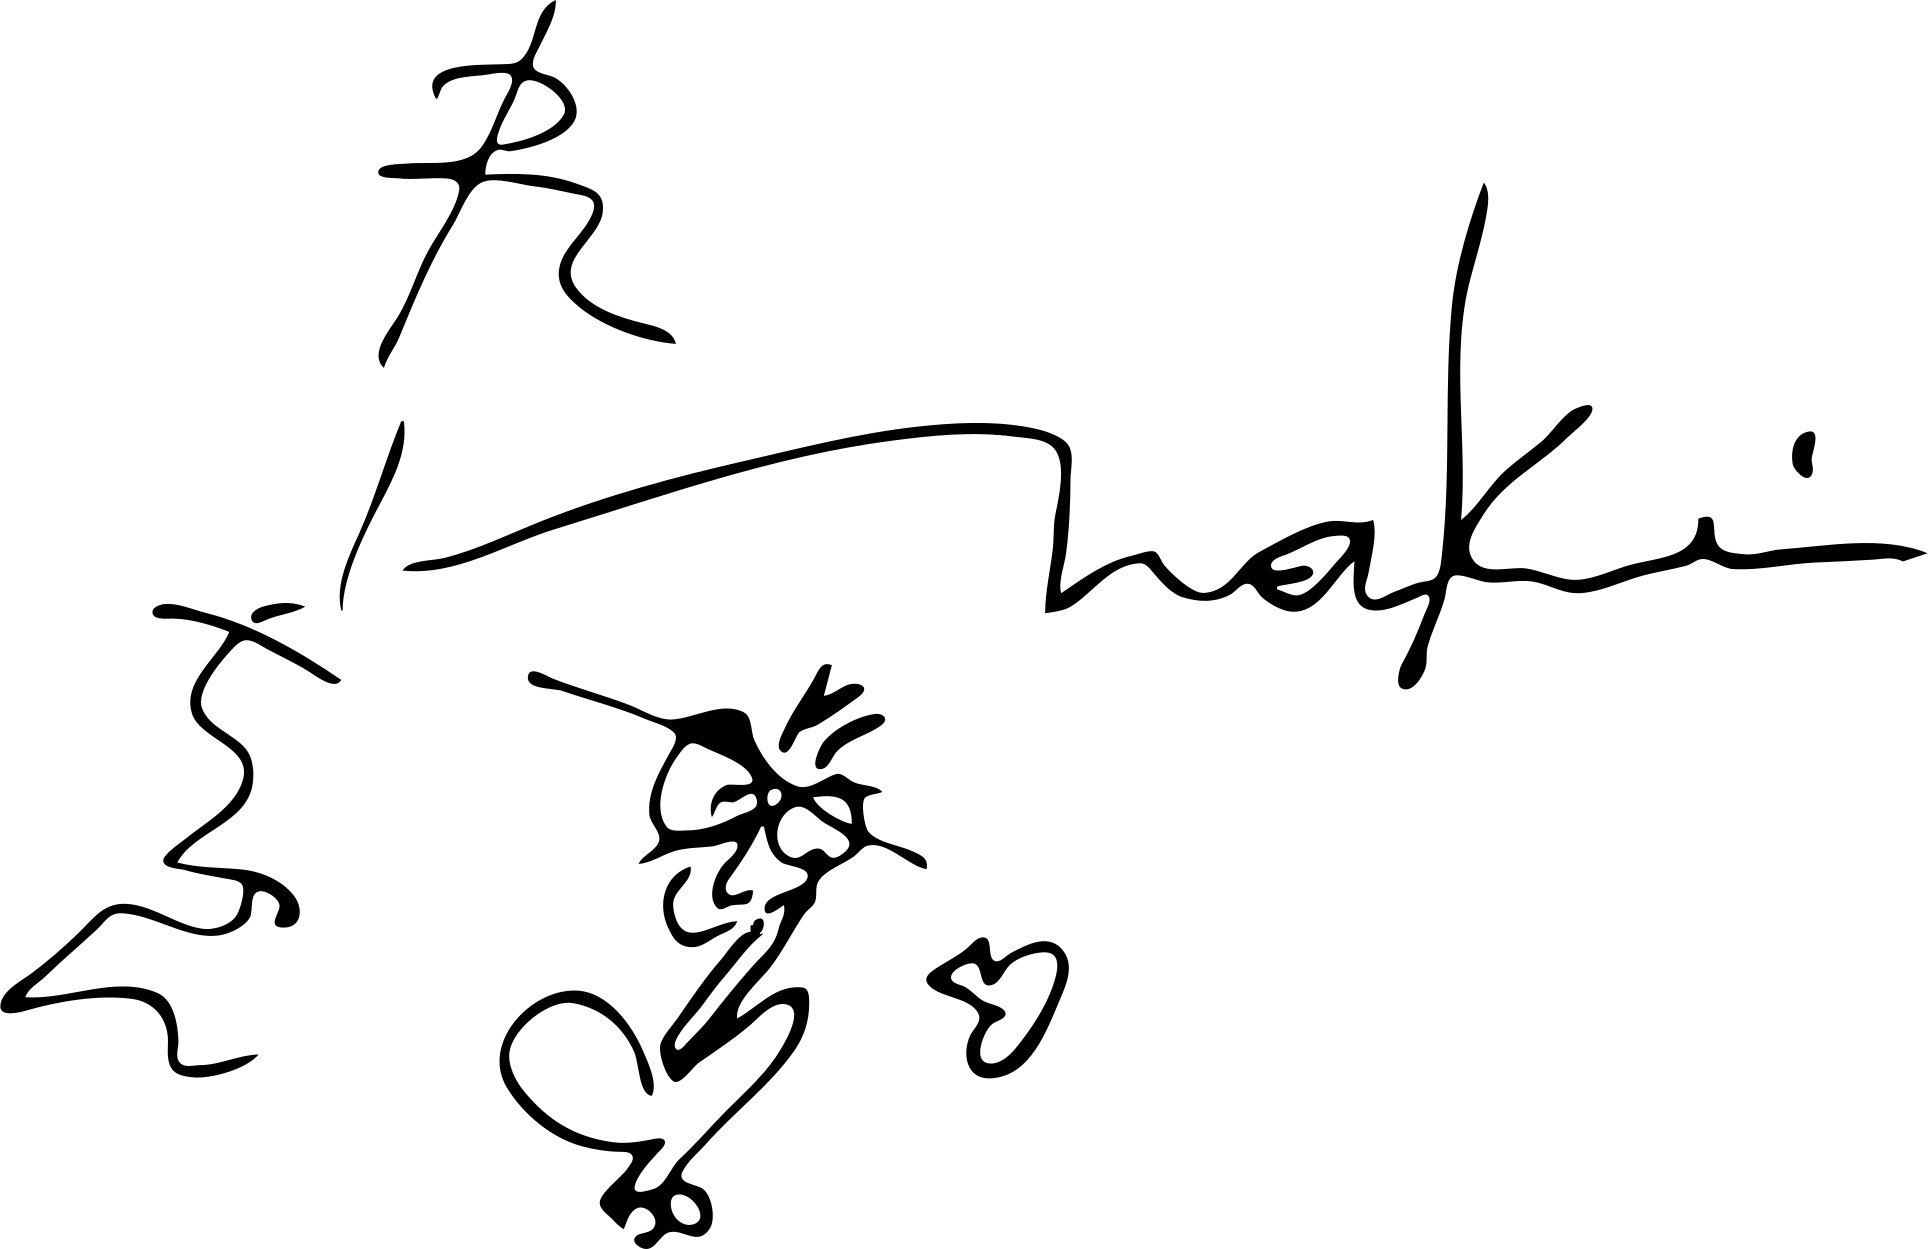
Signature of: maki miura